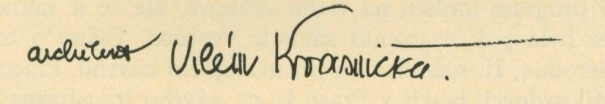
Signature of: vilém kvasnička